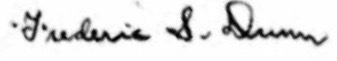
Signature of: frederick s dunn